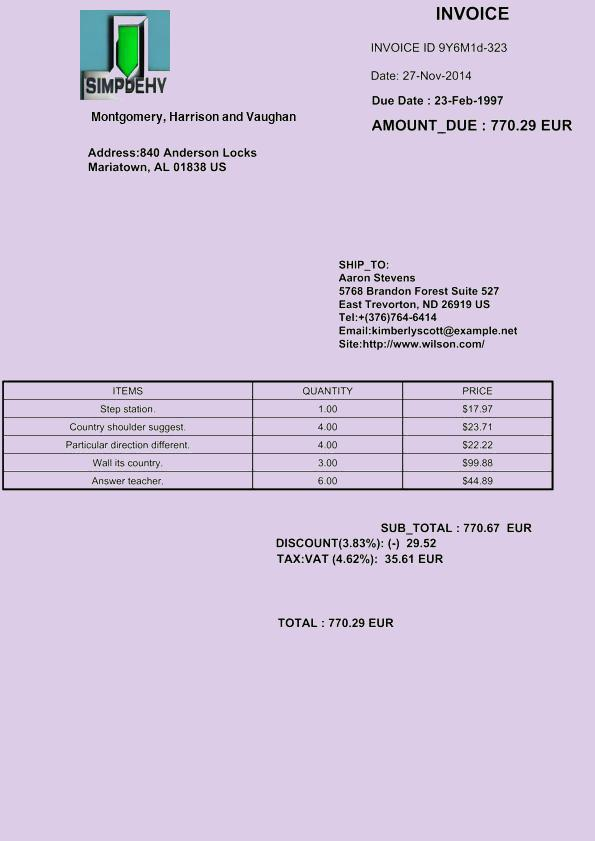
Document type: Invoice